Question: Which state is mentioned in the document?
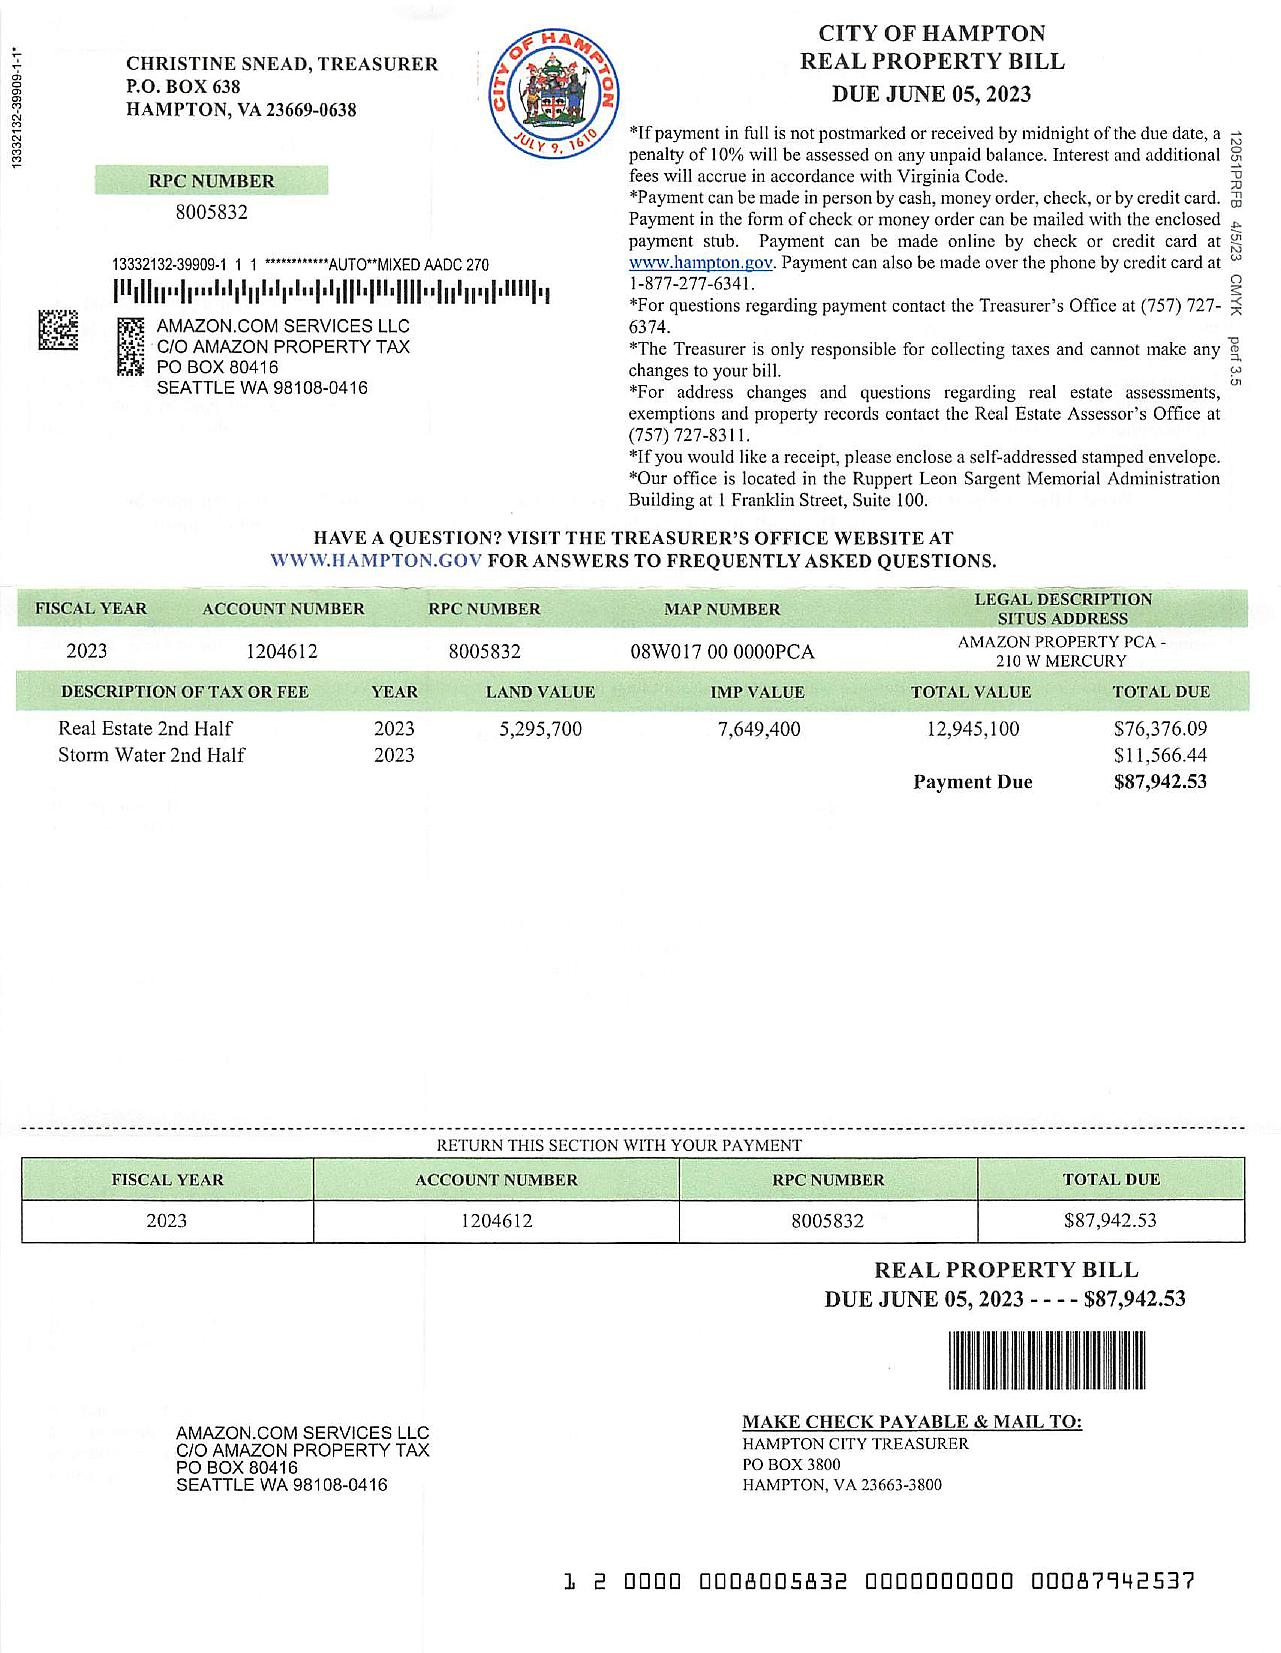
Answer: "VA"